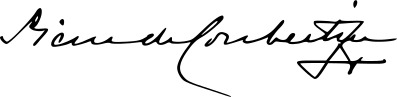
Signature of: pierre de coubertin